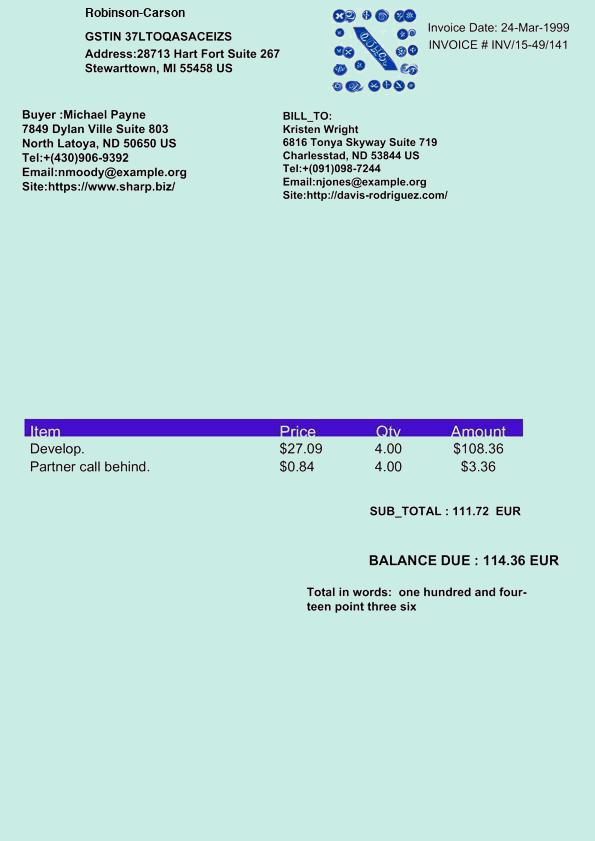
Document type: Invoice